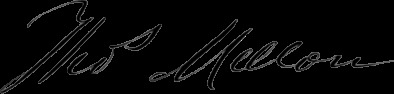
Signature of: thomas mellon